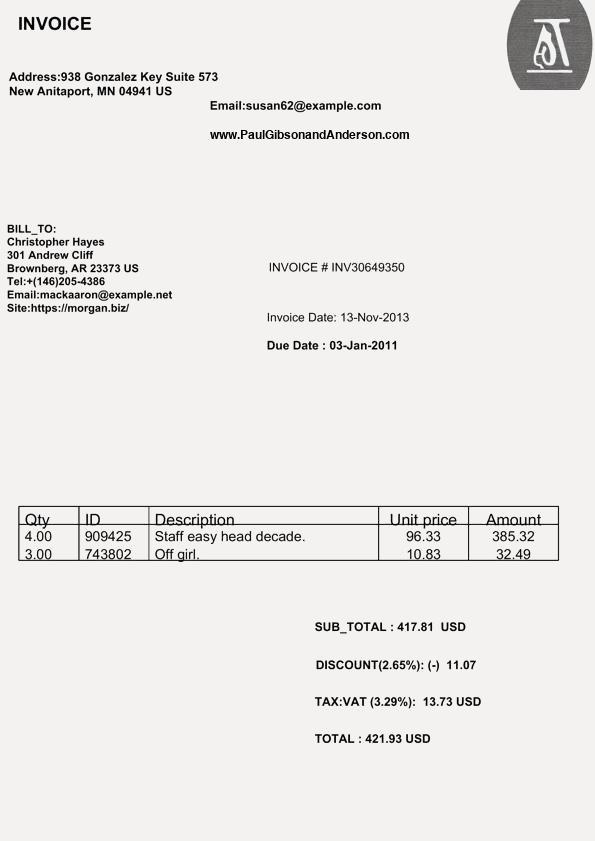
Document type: Invoice